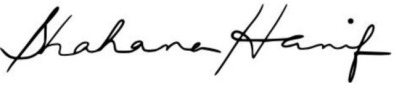
Signature of: shahana hanif